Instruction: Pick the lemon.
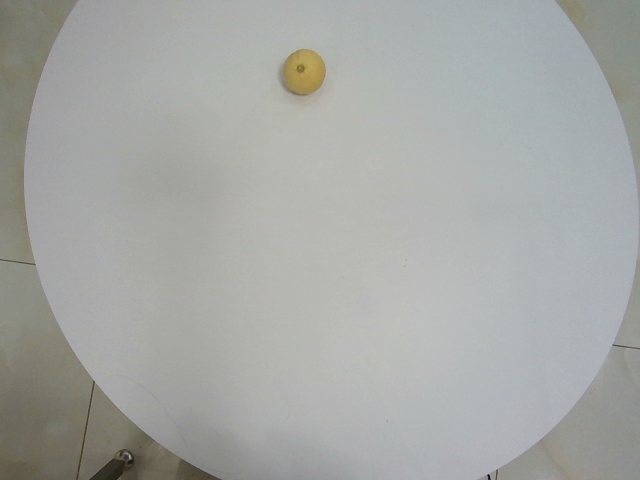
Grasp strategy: vertical